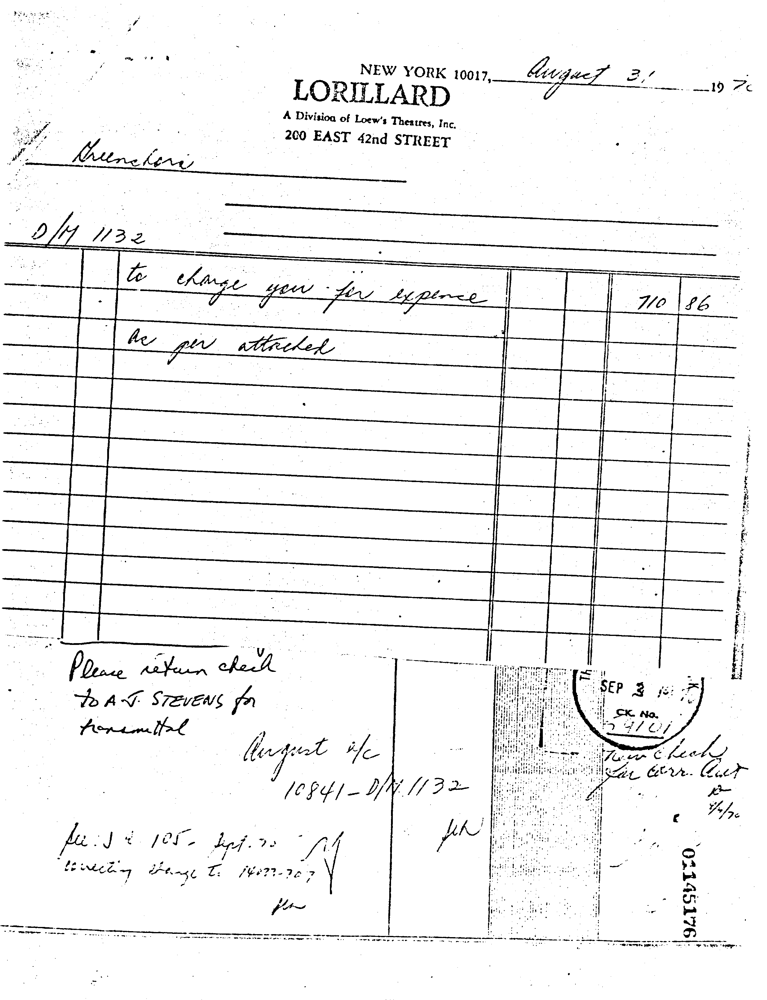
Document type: Invoice